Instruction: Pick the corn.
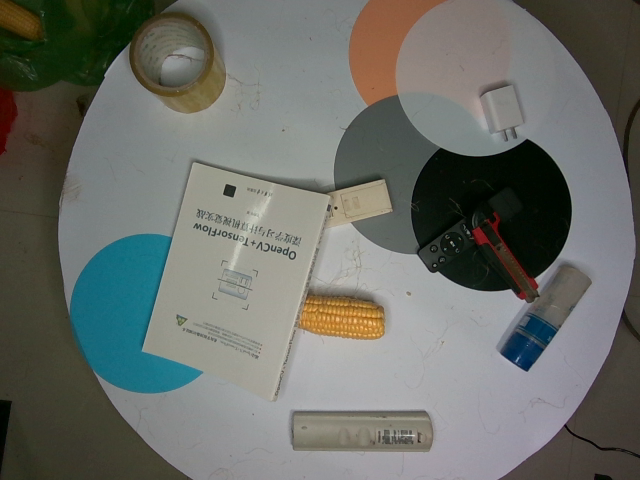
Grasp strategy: vertical